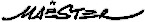
Signature of: maëster